Question: What are the imaging findings?
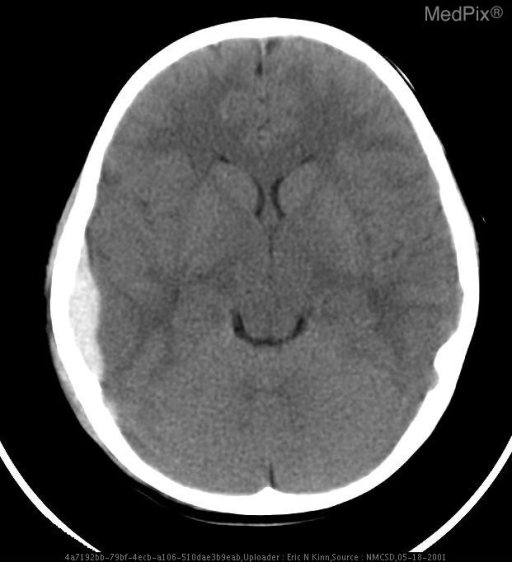
Answer: The imaging shows Rt temporal-occipital epidural hematoma with mild mass effect on right lateral ventricle. Rt temporal-occipital epidural hematoma with mild mass effect on right lateral ventricle..